Question: What tax district, tax-rate area, or tax area code is specified in the document?
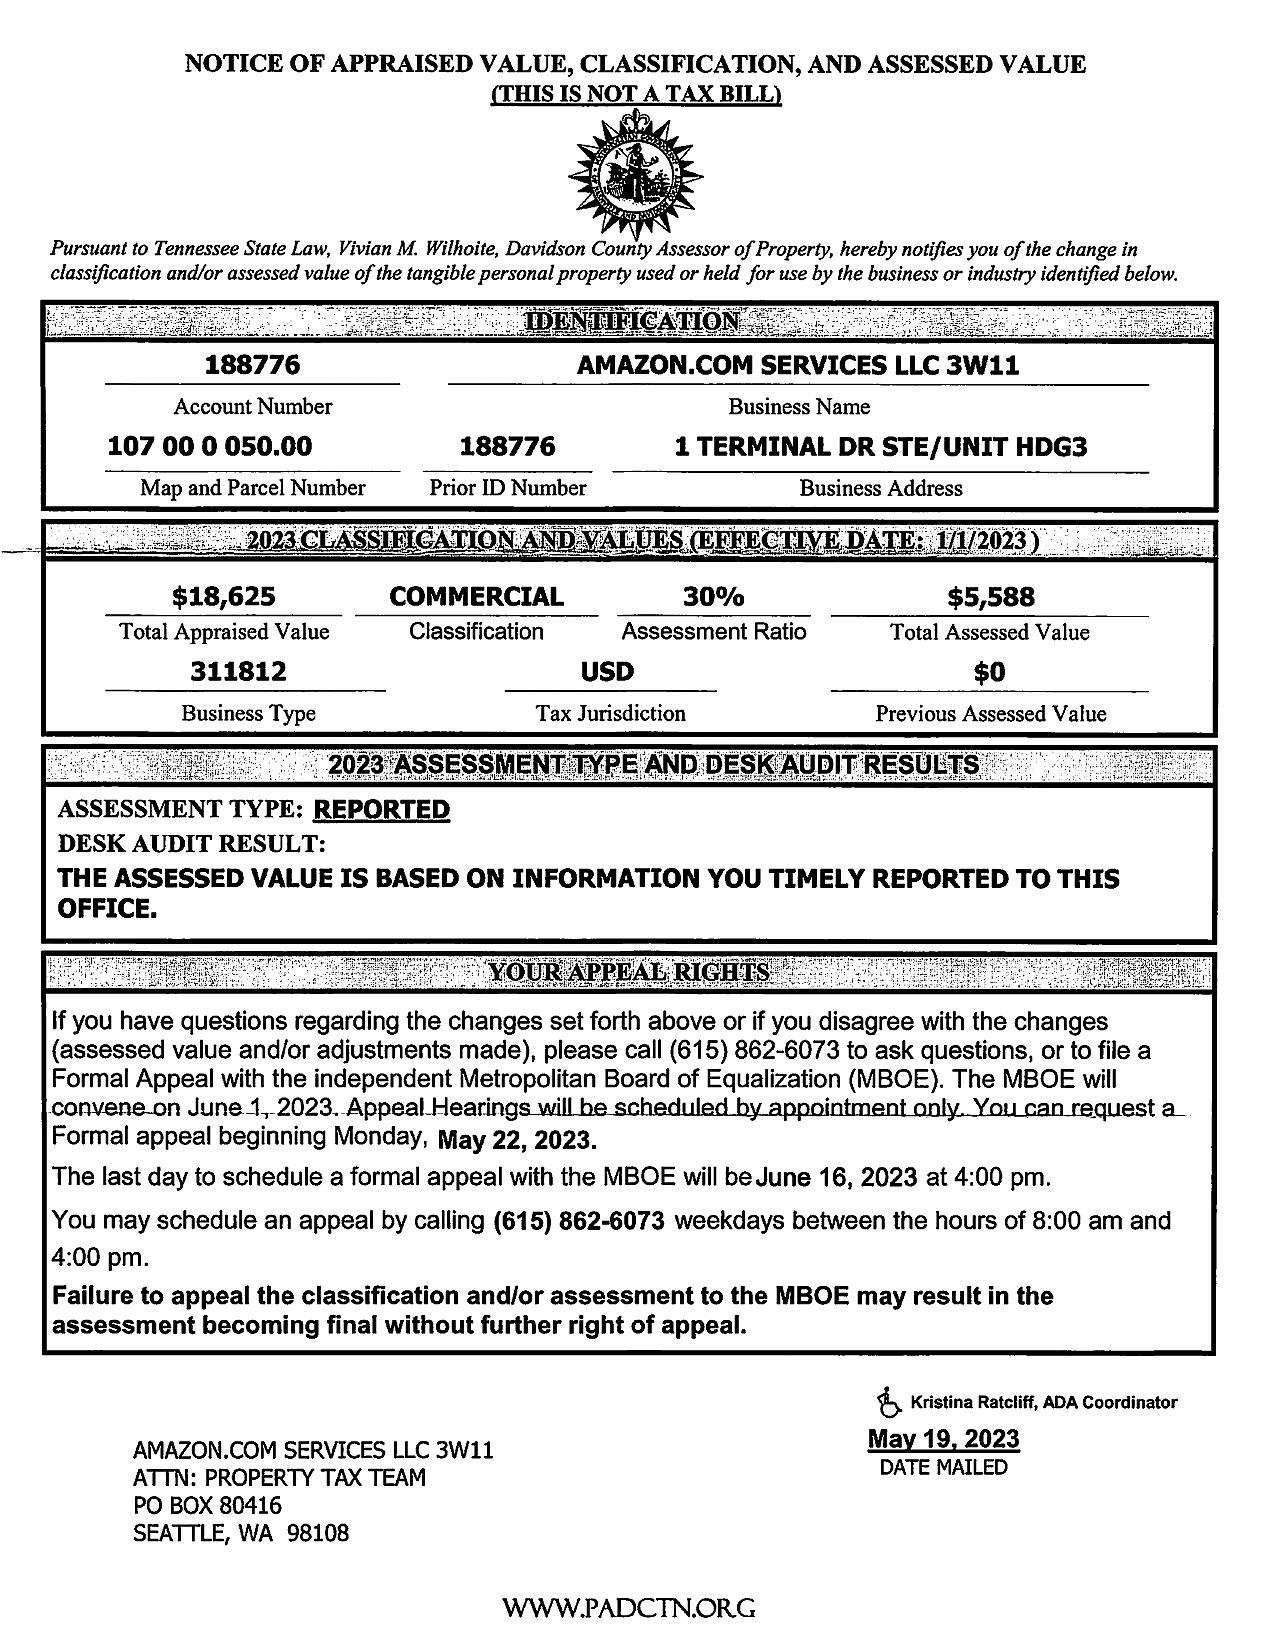
Answer: "USD"